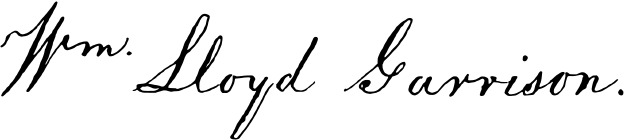
Signature of: william lloyd garrison